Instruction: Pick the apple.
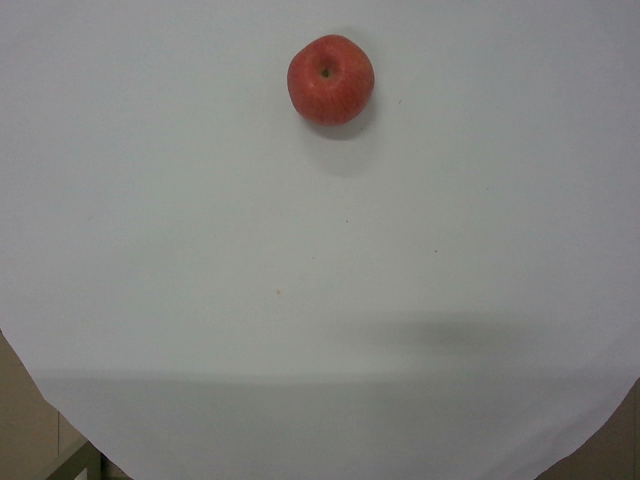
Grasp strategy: vertical